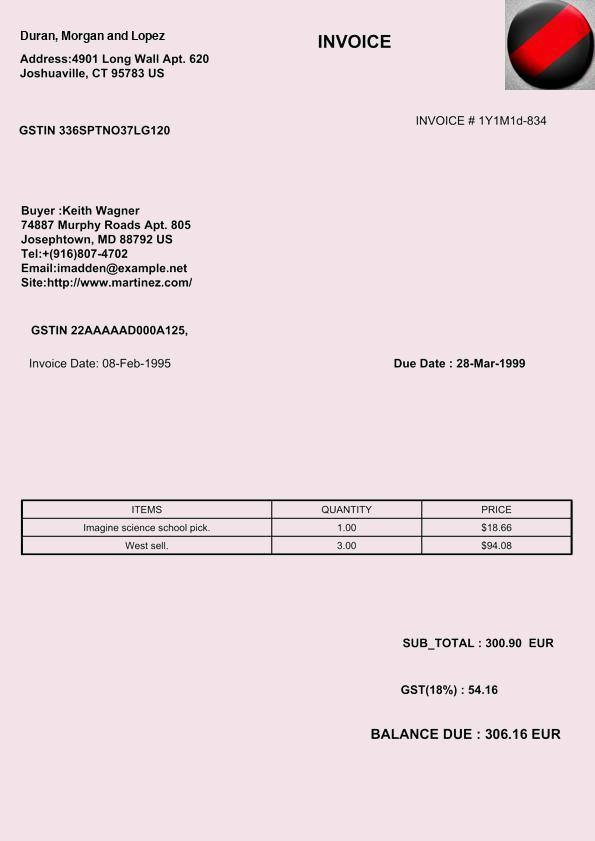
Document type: Invoice